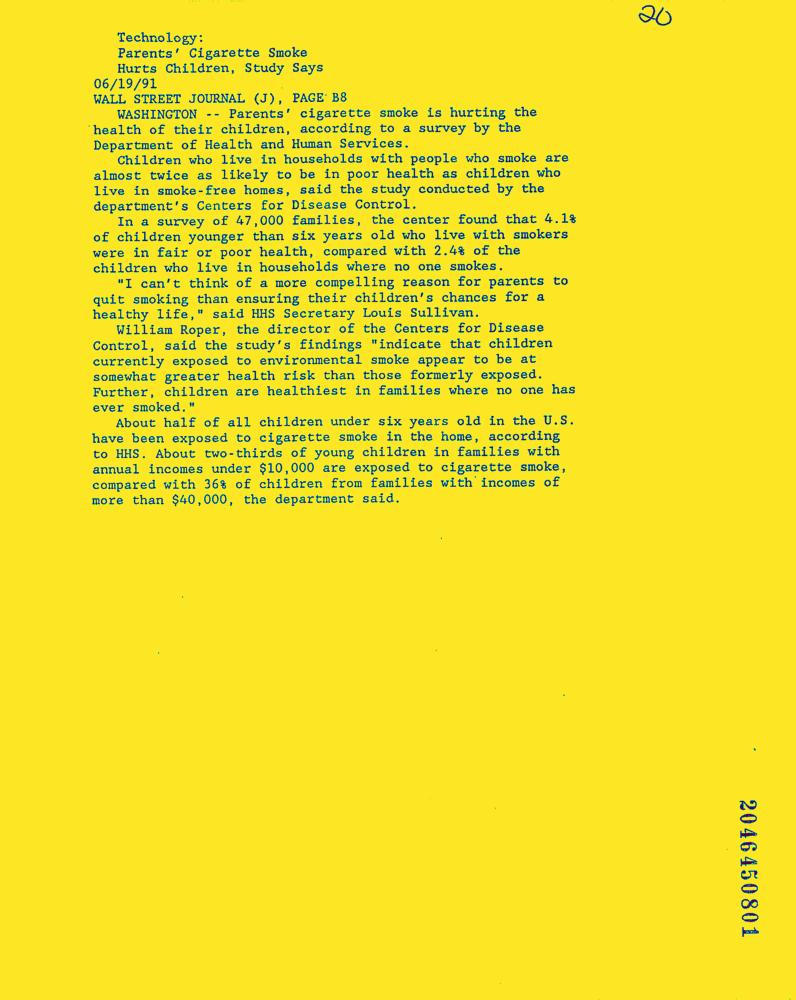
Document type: News-Article